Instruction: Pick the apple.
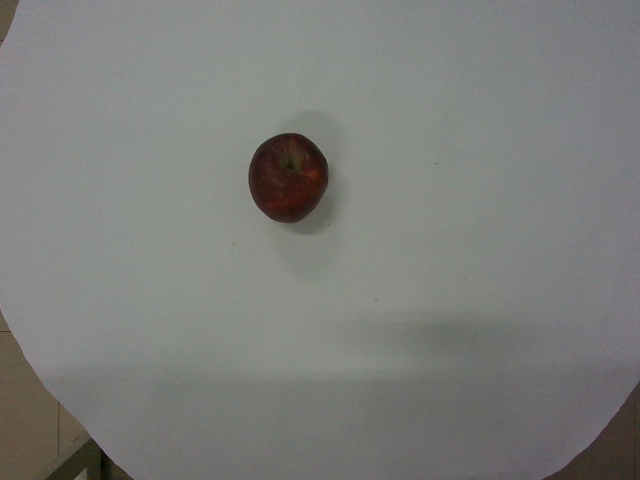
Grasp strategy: vertical